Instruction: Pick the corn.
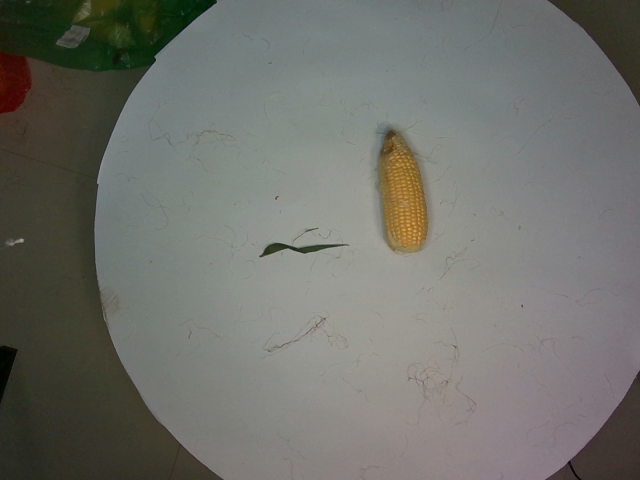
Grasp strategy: vertical